Question: What is the potential diagnosis?
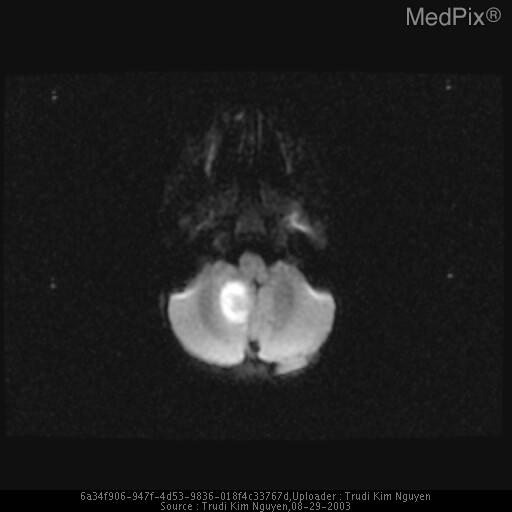
Answer: The possible diagnosis includes Epidermoid
Arachnoid Cyst
Hemangioblastoma
Cystic Astrocytoma.